Question: What is the potential diagnosis?
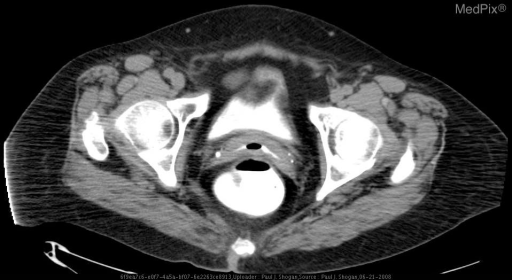
Answer: The possible diagnosis includes Rectovaginal Fistula
Colovaginal (Sigmoidovaginal) Fistula
Enterovaginal Fistula
Enterovesical Fistula.